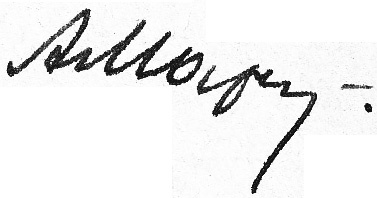
Signature of: oleksandr markevych